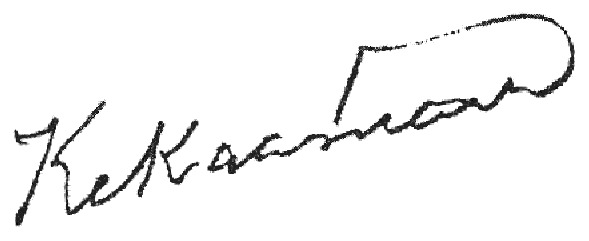
Signature of: elizabeth kekaaniau